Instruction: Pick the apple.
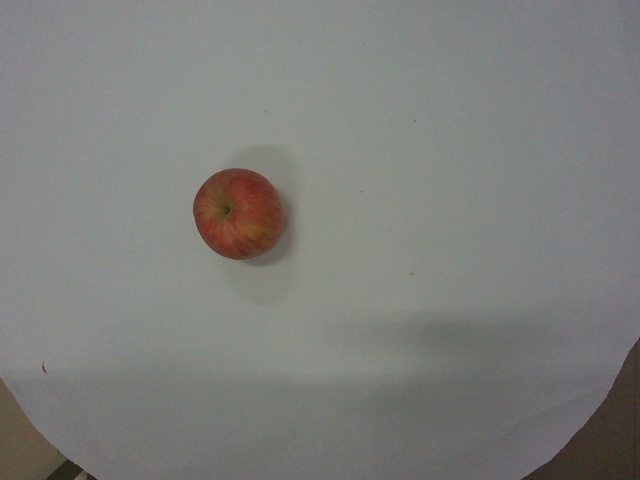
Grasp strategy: vertical